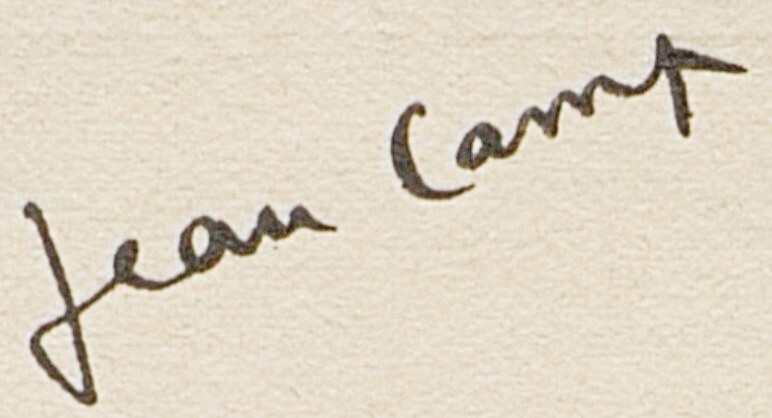
Signature of: jean camp